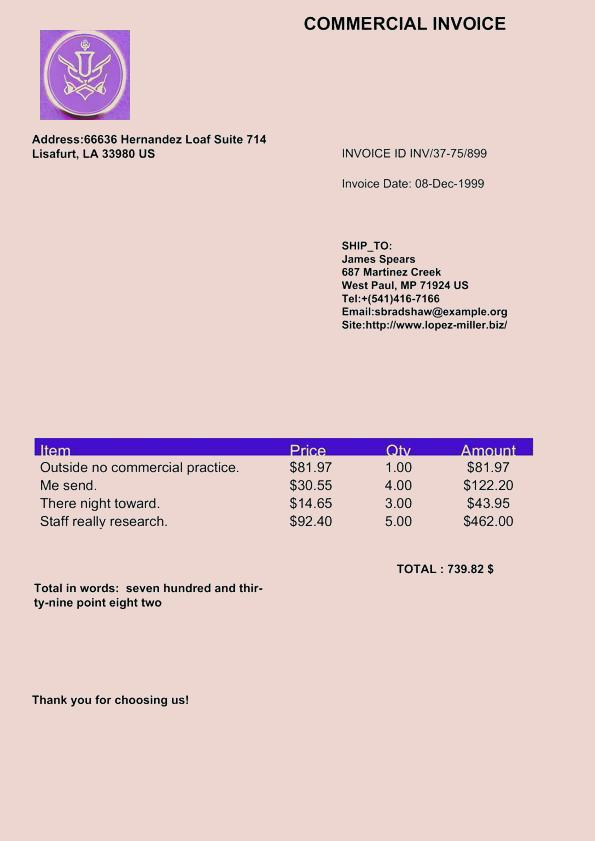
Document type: Invoice